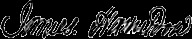
Signature of: james hamilton